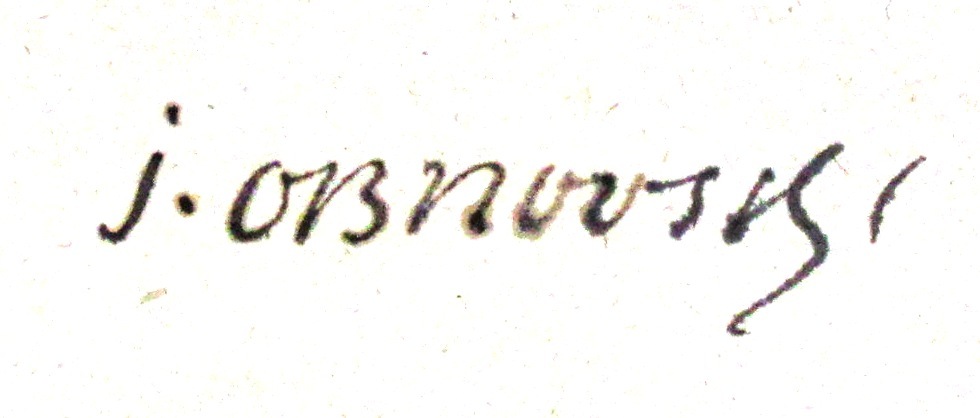
Signature of: jakub obrovský